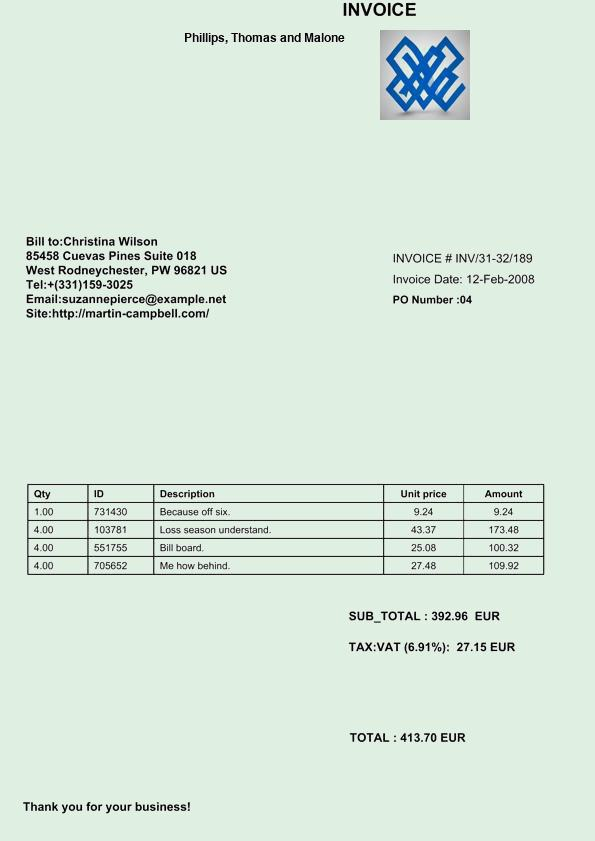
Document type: Invoice